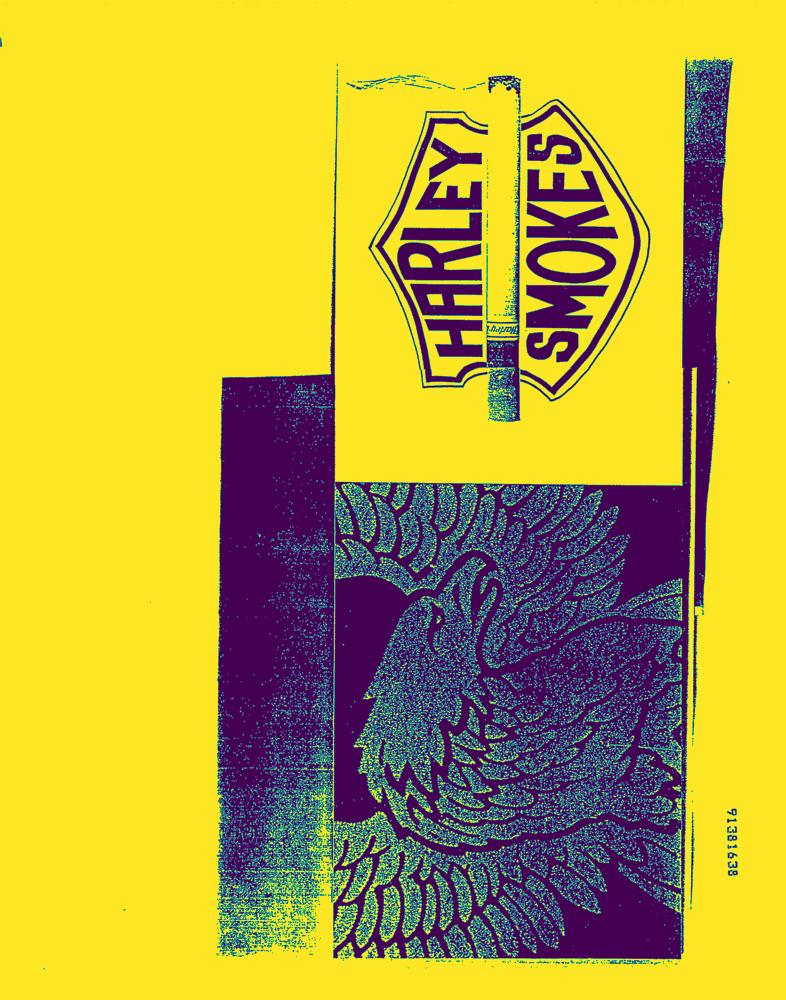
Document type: AD